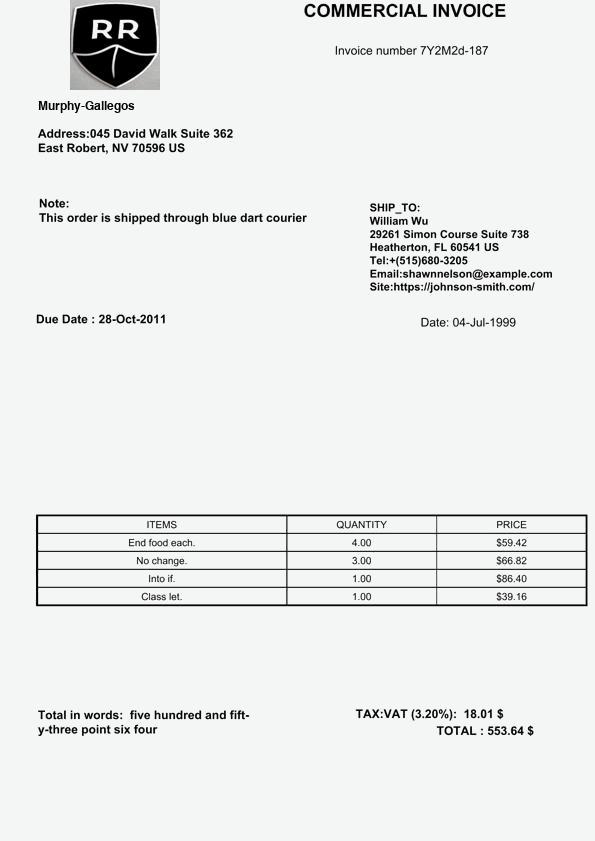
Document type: Invoice